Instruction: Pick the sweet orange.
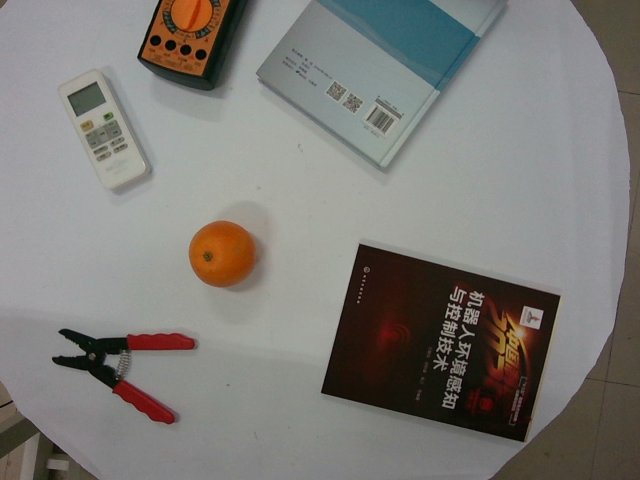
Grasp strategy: vertical